Please extract the written amount, numerical amount, recipient's name, date on the cheque, and the bank's name from the image.
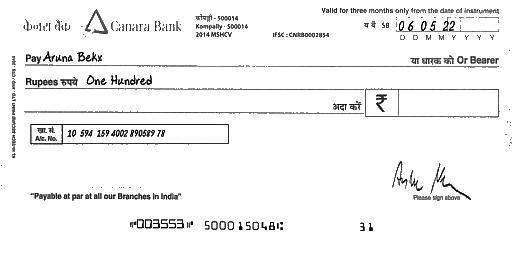
amt_in_words: One Hundred
amt_in_figures:
payee_name: Aruna Bekx
bank_name: Canara Bank
cheque_date: 06/05/22